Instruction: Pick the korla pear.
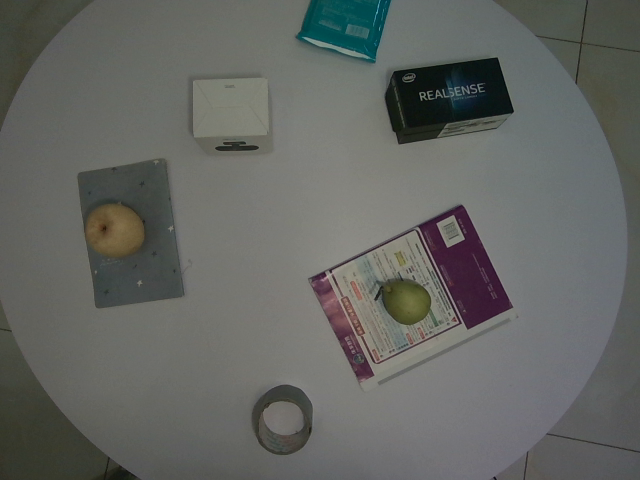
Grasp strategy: vertical